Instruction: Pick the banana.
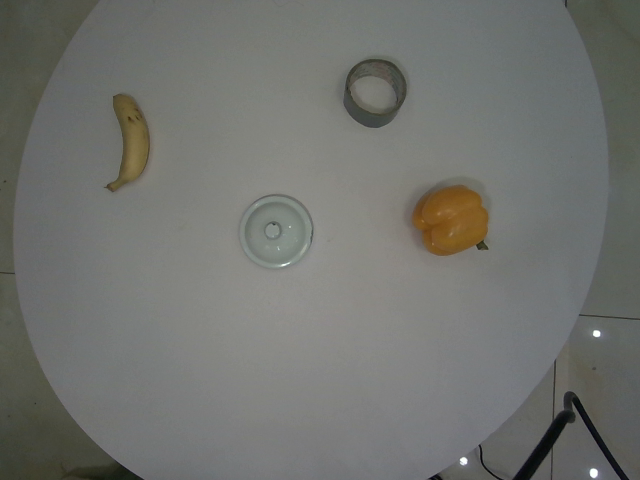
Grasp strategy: vertical